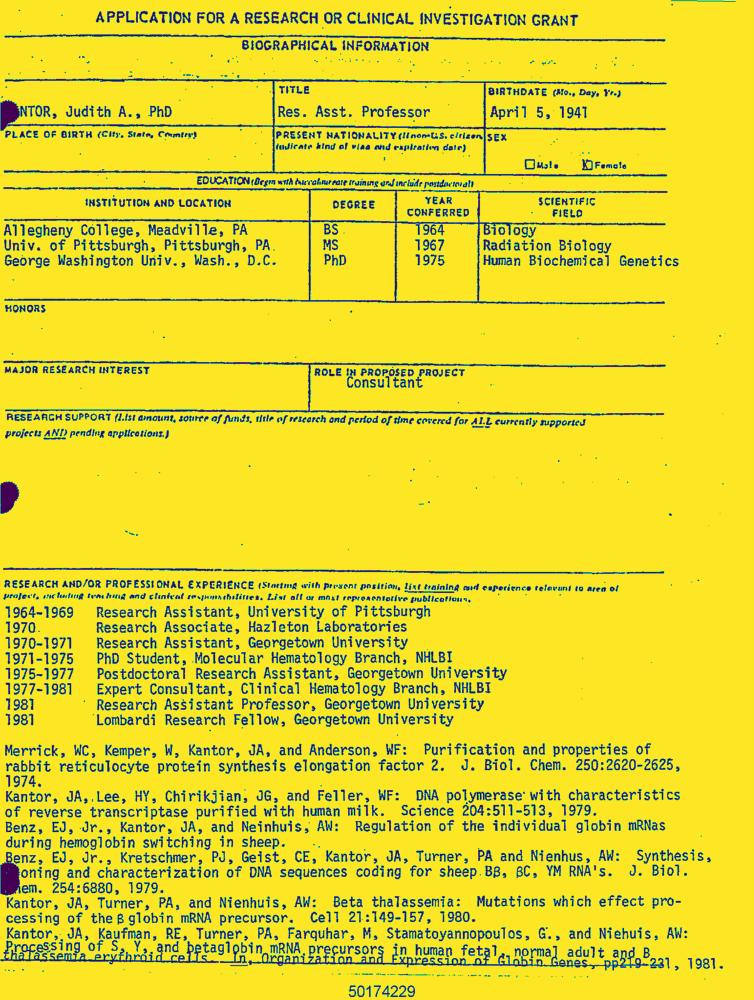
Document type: Resume-Doc